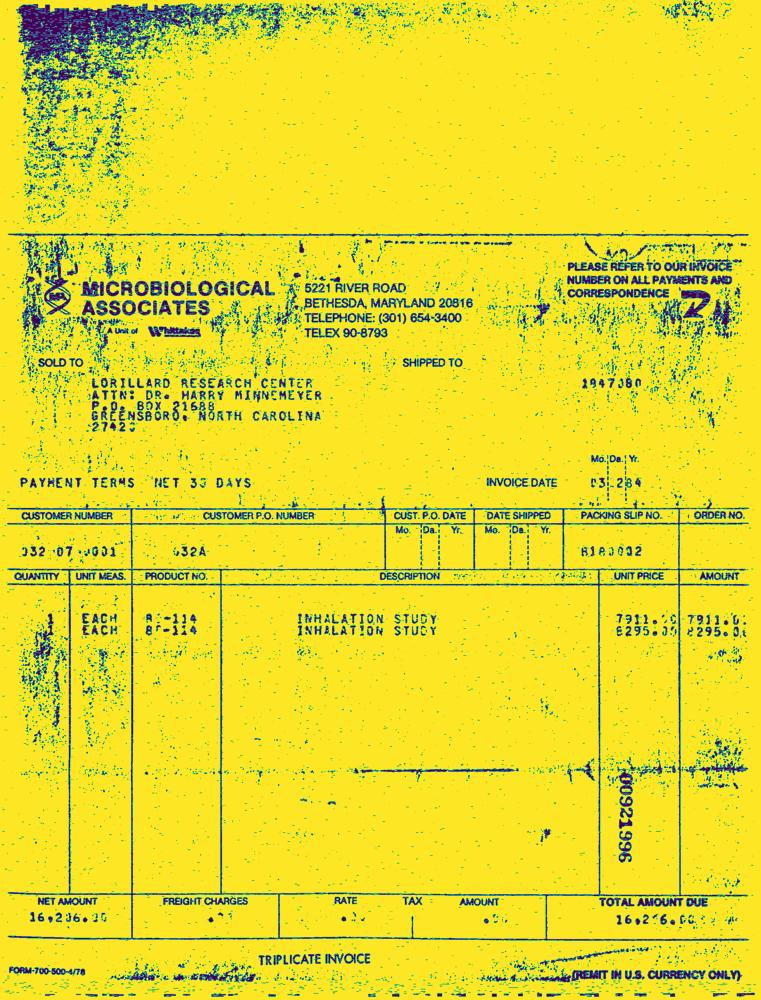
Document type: Invoice-Doc